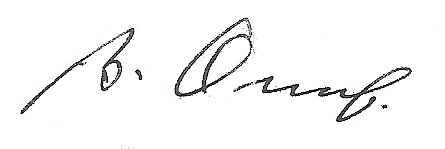
Signature of: bronislaw onuf onufrowicz